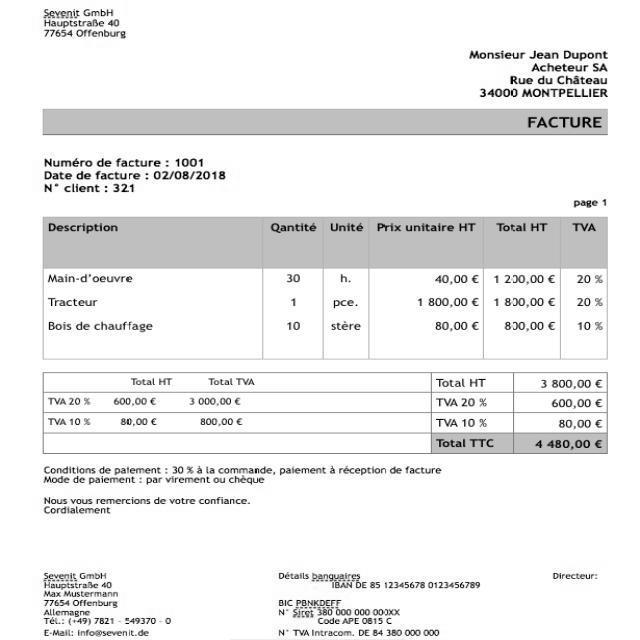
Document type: Invoice